Question: In what way does the history help explain the case?
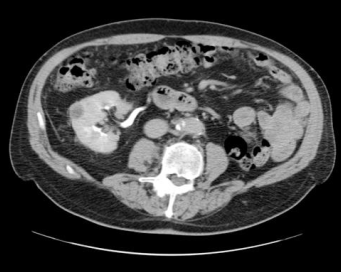
Answer: The patient's history of 72 Y/O MALE with hematuria. is key in understanding the case.